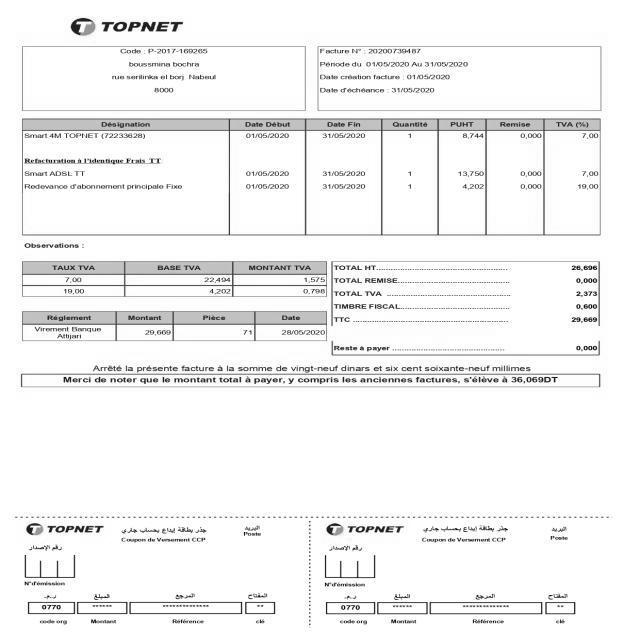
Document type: Invoice